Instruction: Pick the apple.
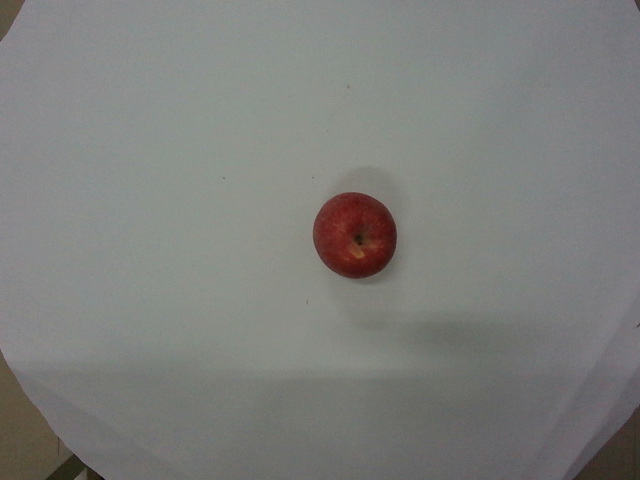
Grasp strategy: vertical